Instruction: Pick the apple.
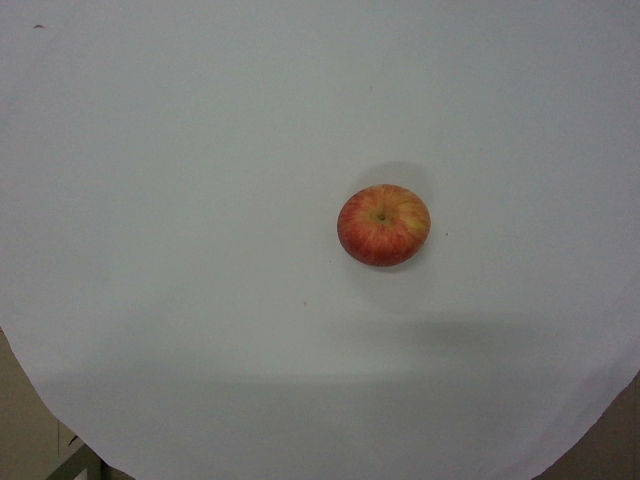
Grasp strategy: vertical